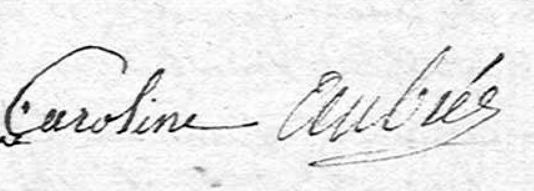
Signature of: caroline aubrée